Question: How is the property described in the document?
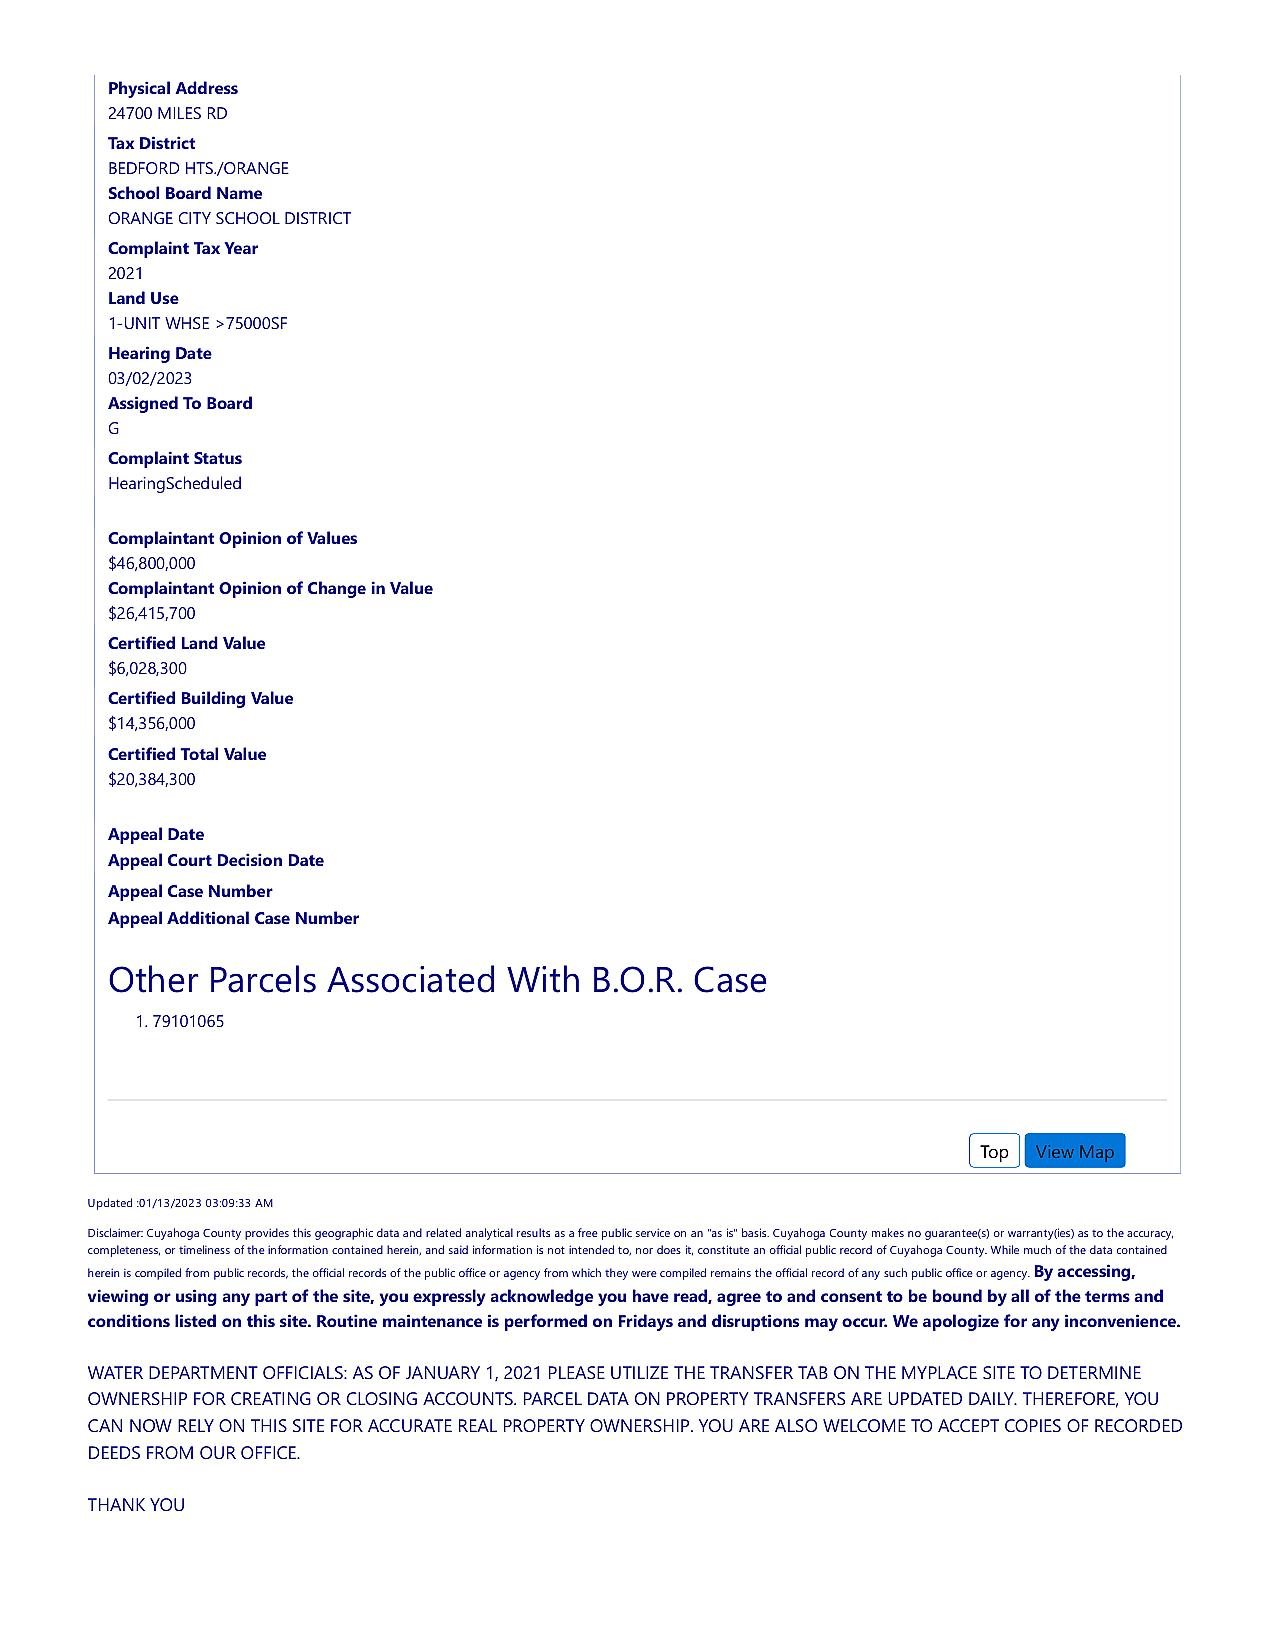
Answer: "1-UNIT WHSE >750000SF"